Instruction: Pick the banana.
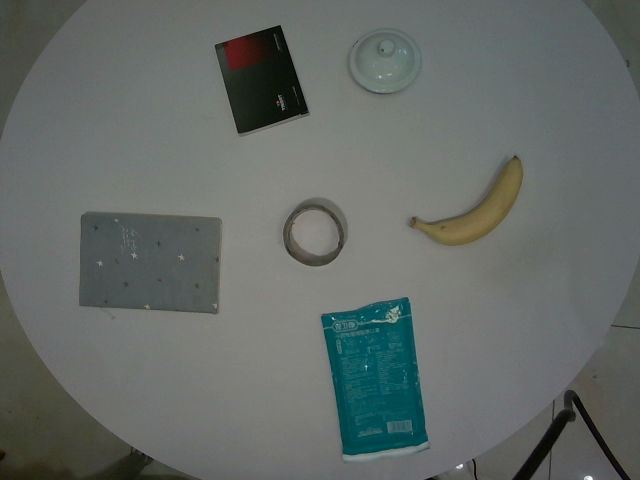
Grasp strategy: vertical